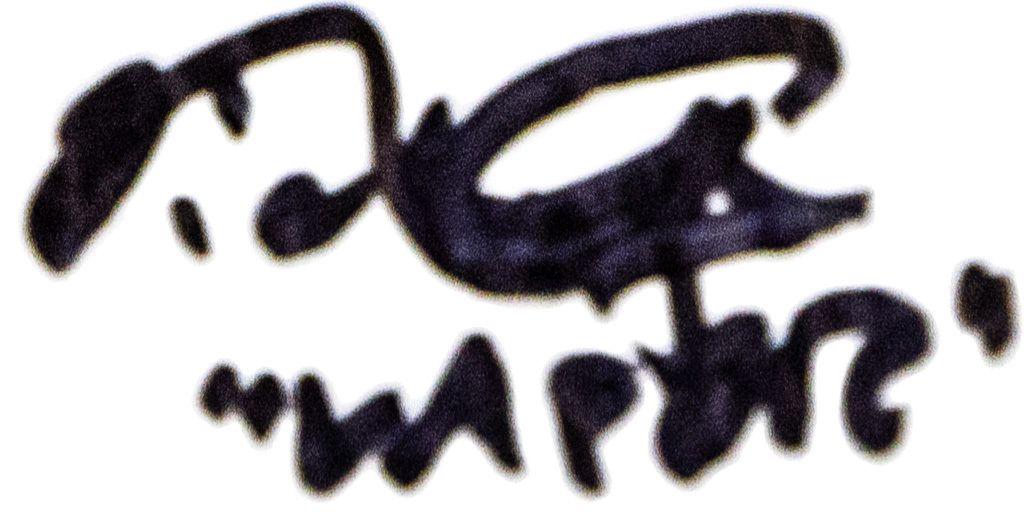
Signature of: nichole ayers